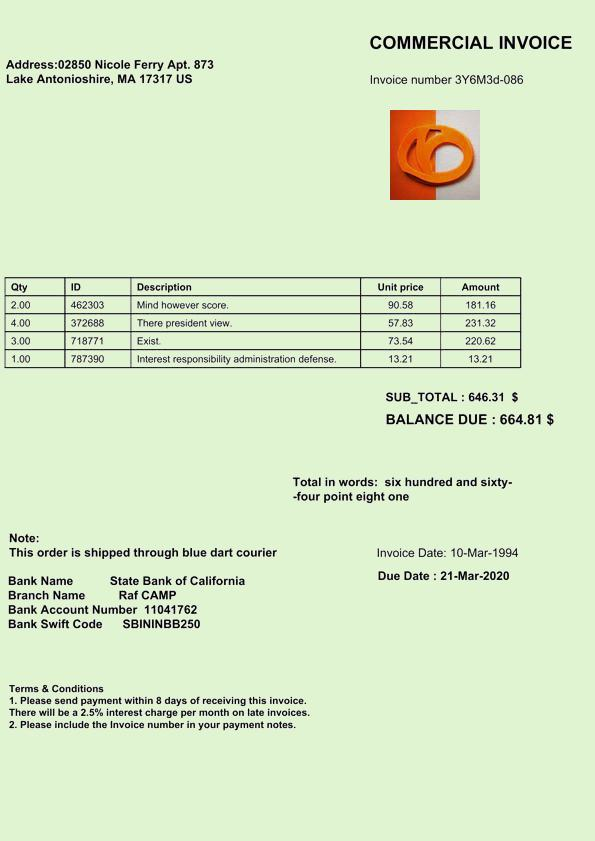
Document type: Invoice